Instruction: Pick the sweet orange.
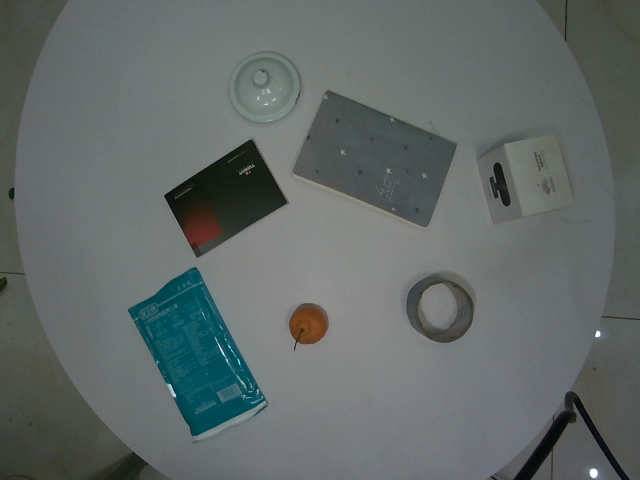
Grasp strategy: vertical